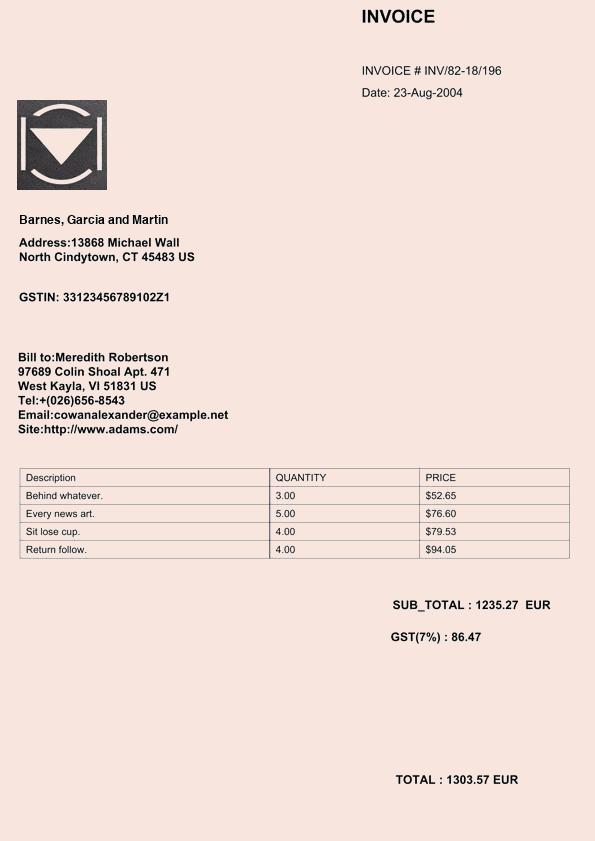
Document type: Invoice